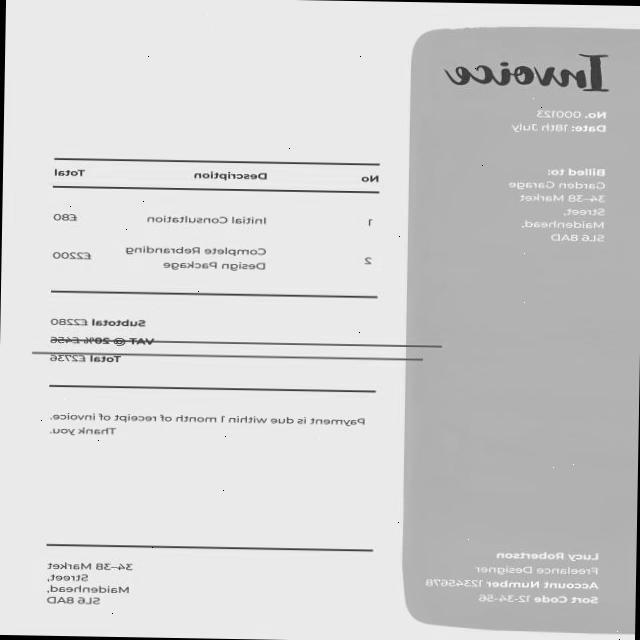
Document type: Invoice